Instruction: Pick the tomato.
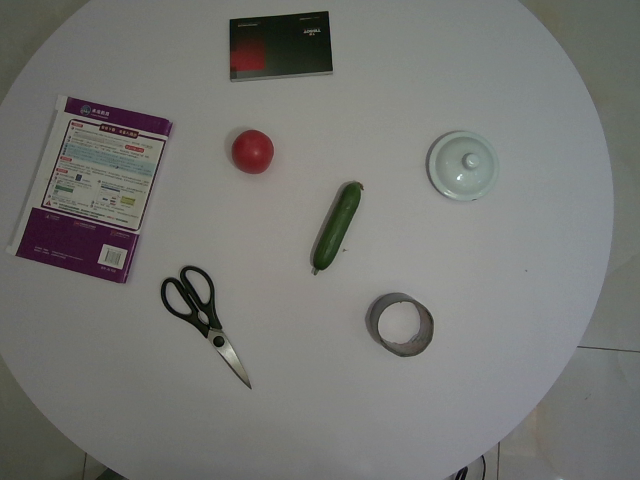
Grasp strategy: vertical